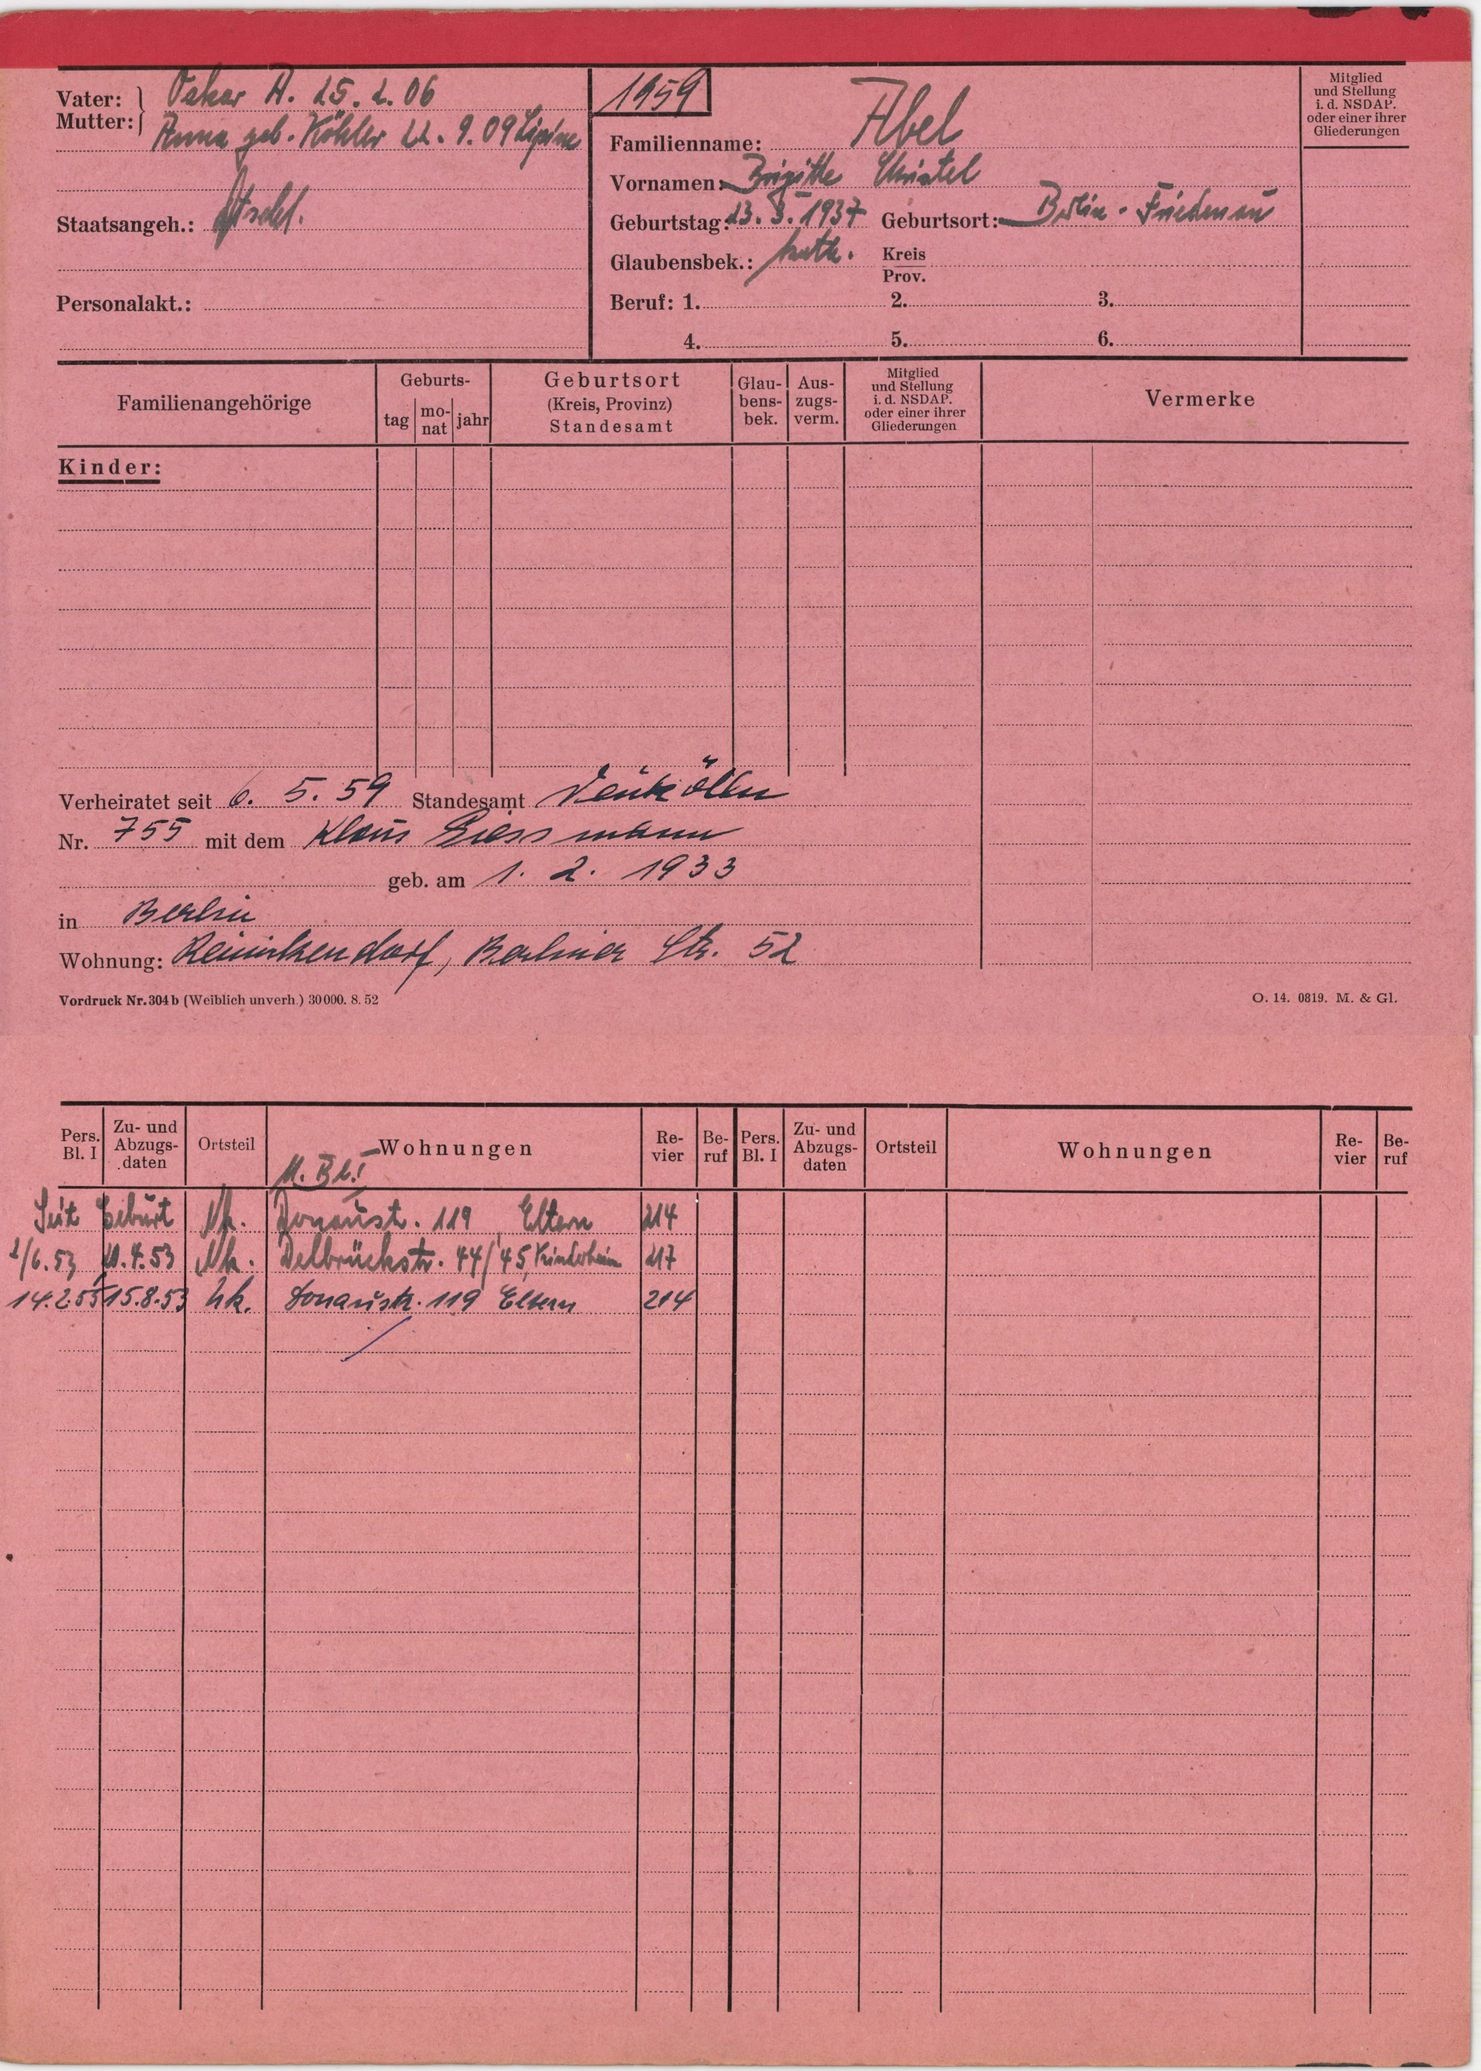
Abel